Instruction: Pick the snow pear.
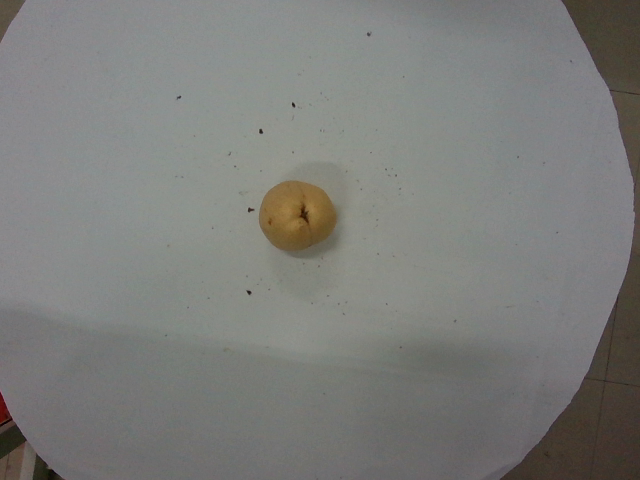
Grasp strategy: vertical